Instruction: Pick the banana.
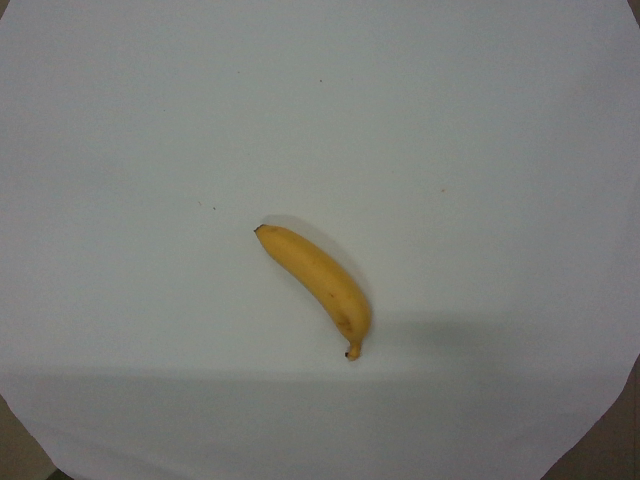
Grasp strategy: vertical